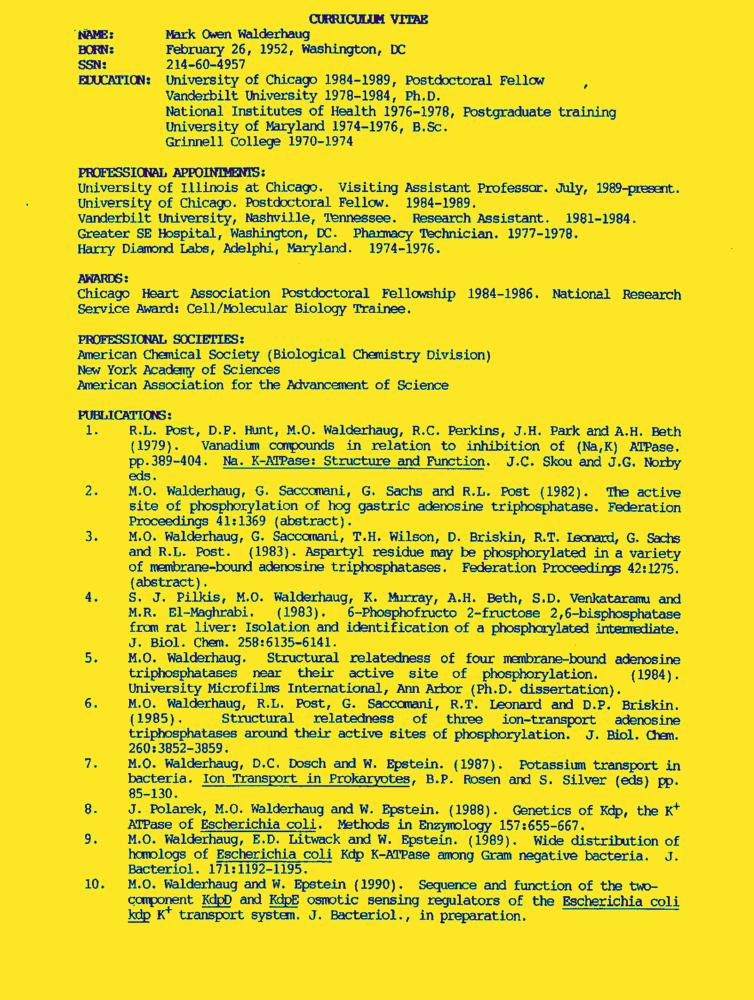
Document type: Resume-Doc